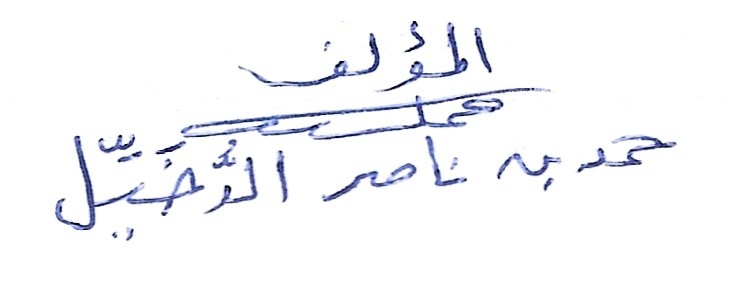
Signature of: ḥamad ibn nāṣir dukhayyil